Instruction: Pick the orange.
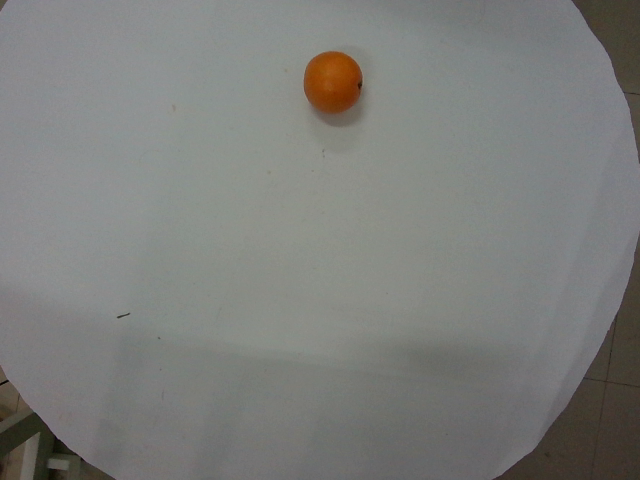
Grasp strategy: vertical